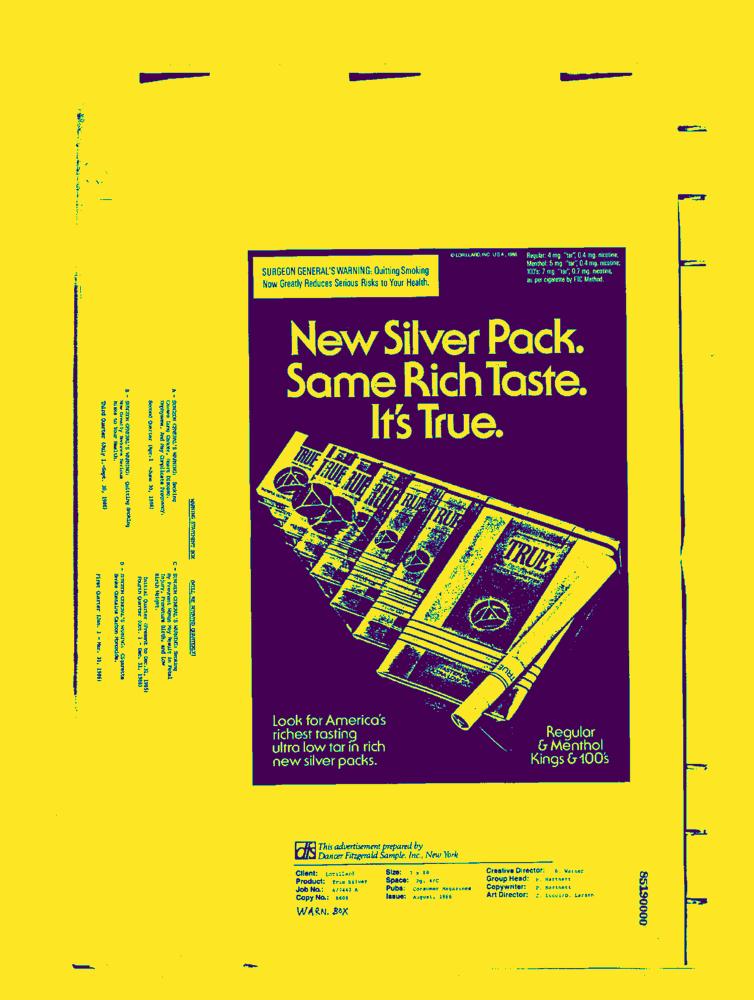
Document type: AD